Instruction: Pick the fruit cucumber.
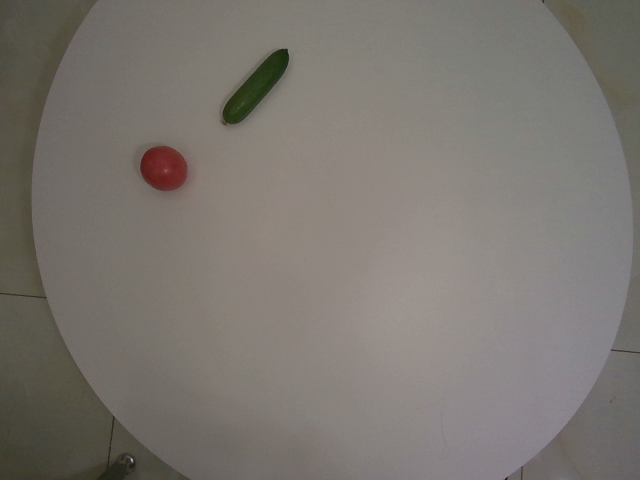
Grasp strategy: vertical